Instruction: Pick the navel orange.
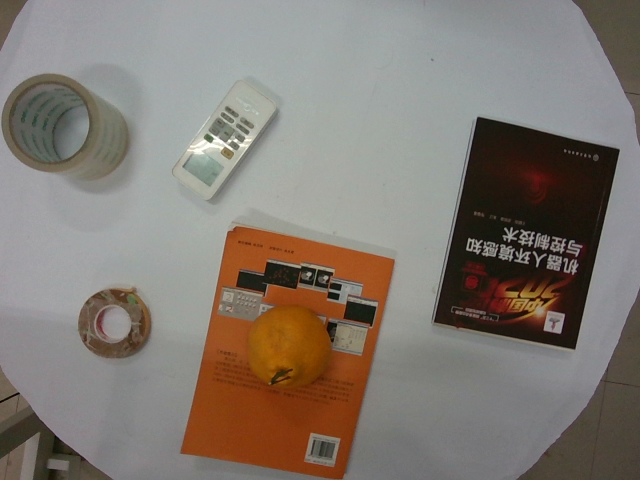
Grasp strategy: vertical